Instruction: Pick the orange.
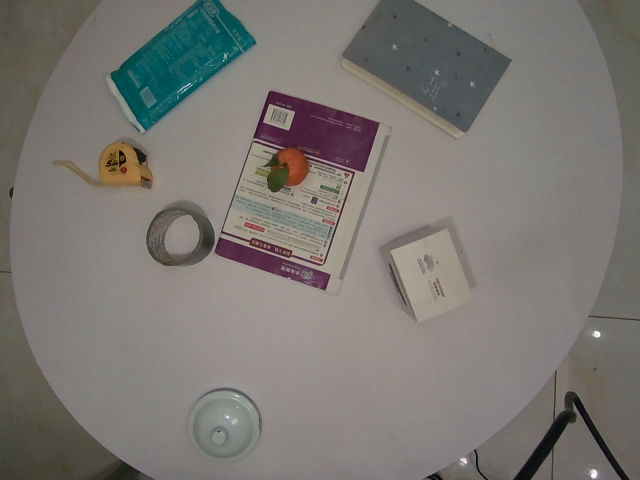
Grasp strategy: vertical